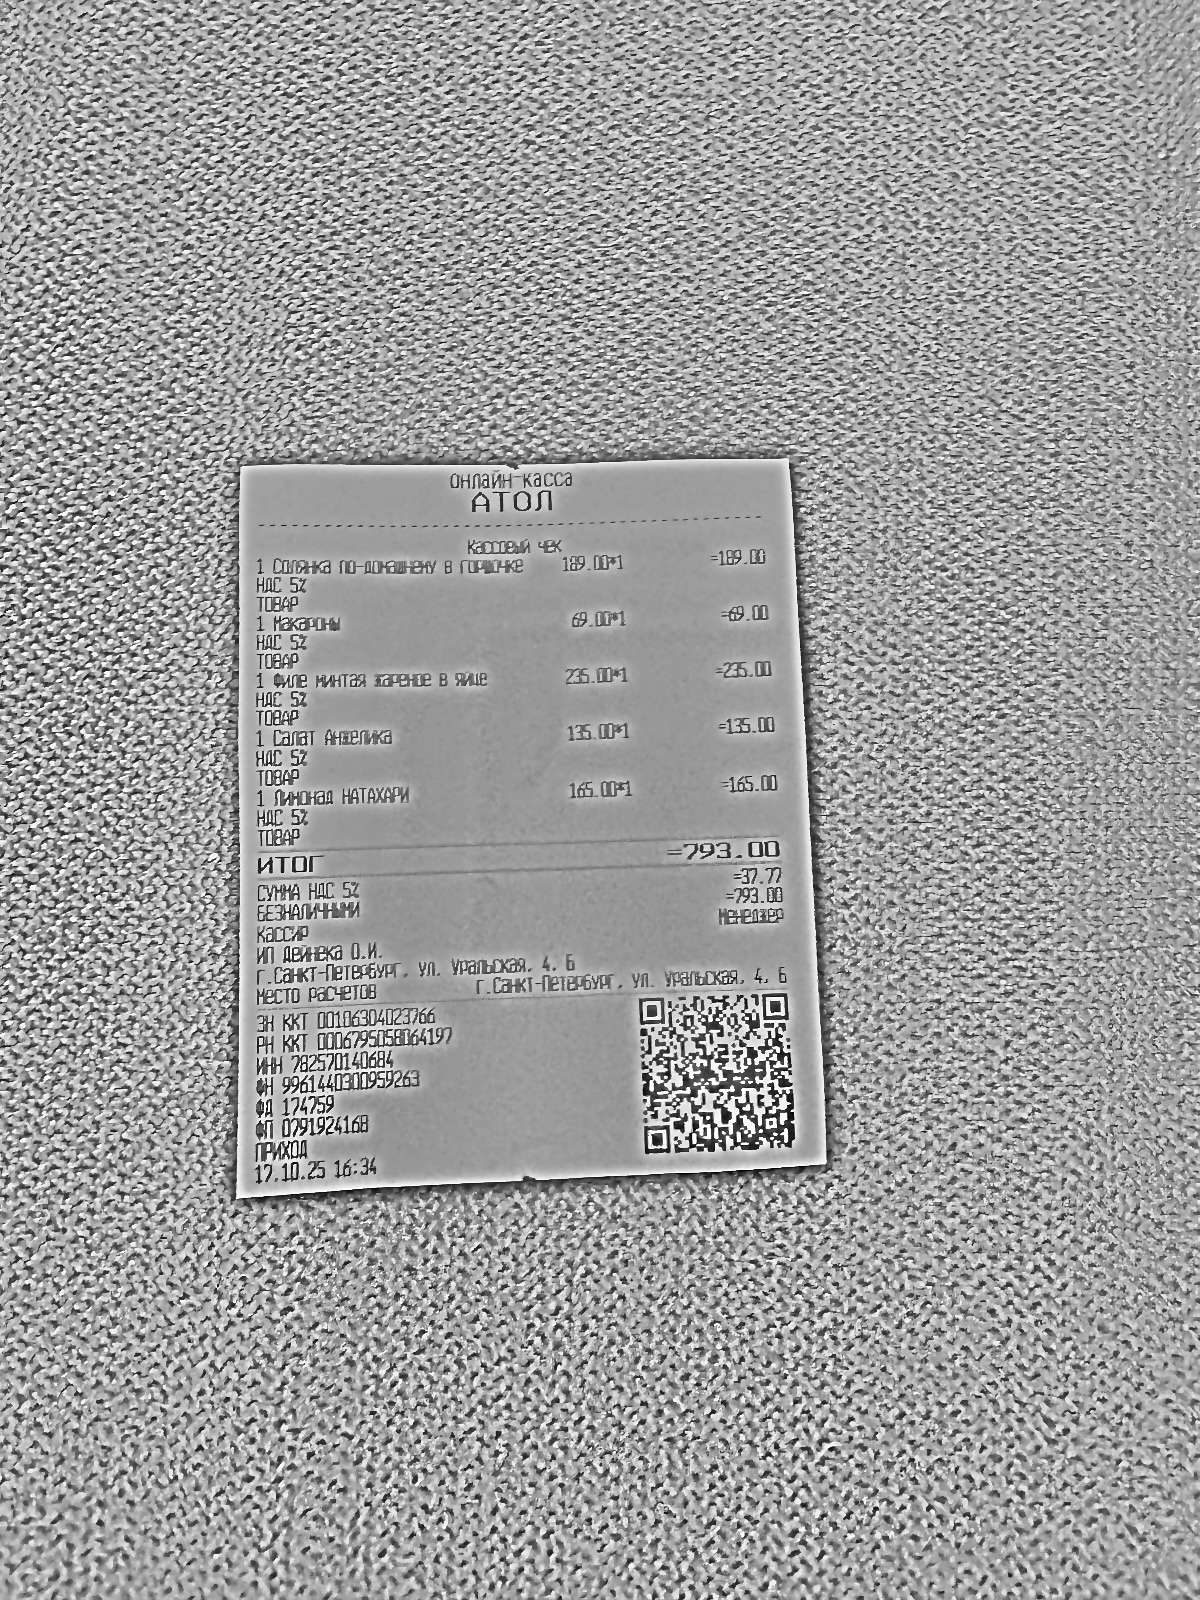
Продавец: ИП Дейнека О.И.
ИНН: 782570140684
Дата: 17.10.25
Товары: 1 Солянка по-домашнему в горшочке; 1 Макароны; 1 Филе минтая жареное в яйце; 1 Салат Анжелика; 1 Лимонад НАТАХАРИ
Количество: 1; 1; 1; 1; 1
Цена: 189.00; 69.00; 235.00; 135.00; 165.00
Сумма: 189.00; 69.00; 235.00; 135.00; 165.00
Итого: 793.00